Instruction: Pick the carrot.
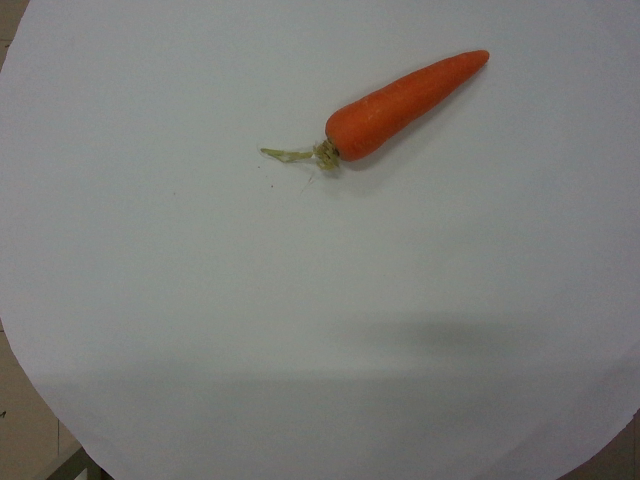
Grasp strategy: vertical